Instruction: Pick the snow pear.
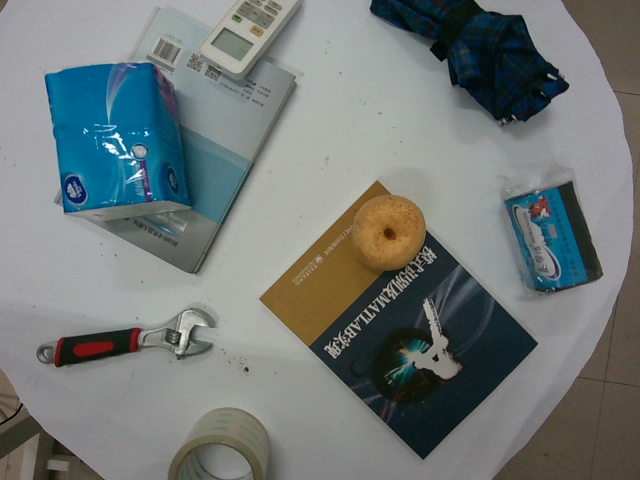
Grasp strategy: vertical